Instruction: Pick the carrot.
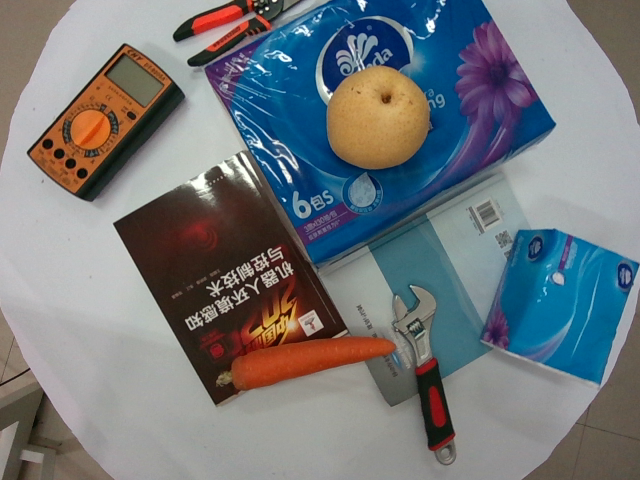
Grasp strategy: vertical